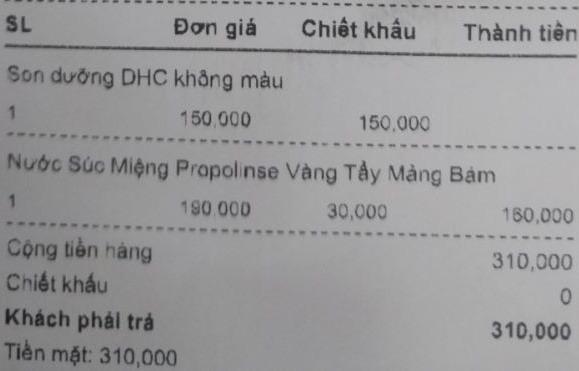
<table>
<tr>
<th>SL</th>
<th>Đơn giá</th>
<th>Chiết khấu</th>
<th>Thành tiền</th>
</tr>
<tr>
<td colspan="4">Son dưỡng DHC không màu</br>1
<td>150,000</td>
<td>150,000</td>
<td></td>
</tr>
<tr>
<td colspan="4">Nước Súc Miệng Propolinse Vàng Tẩy Màng Bám</br>1
<td>190,000</td>
<td>30,000</td>
<td>160,000</td>
</tr>
</table>

Cộng tiền hàng 310,000
Chiết khấu 0
Khách phải trả 310,000
Tiền mặt: 310,000